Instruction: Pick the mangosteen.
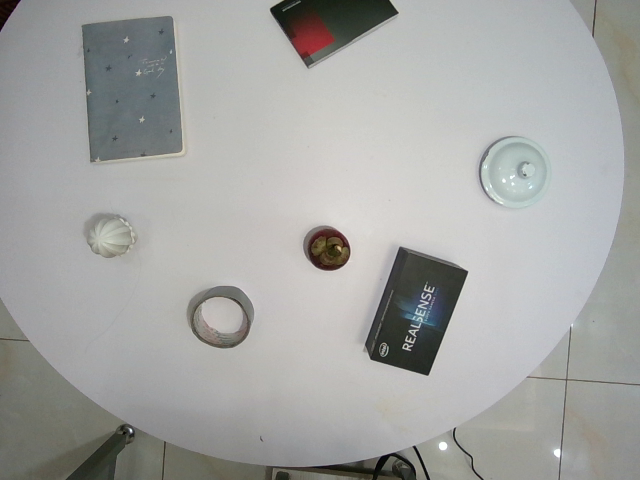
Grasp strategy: vertical